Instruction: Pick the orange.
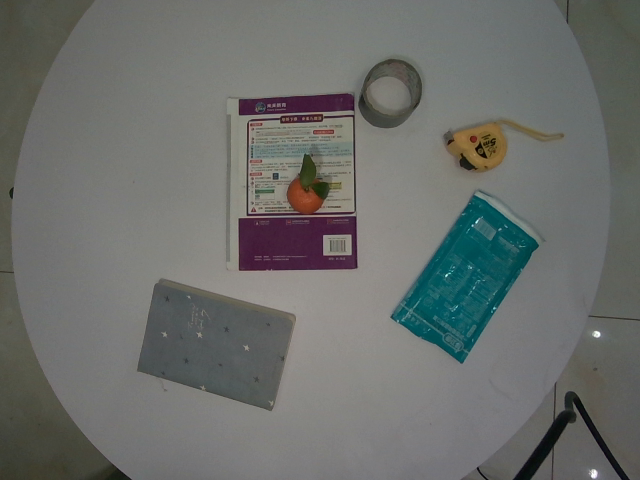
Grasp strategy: vertical